Question: What are the imaging findings?
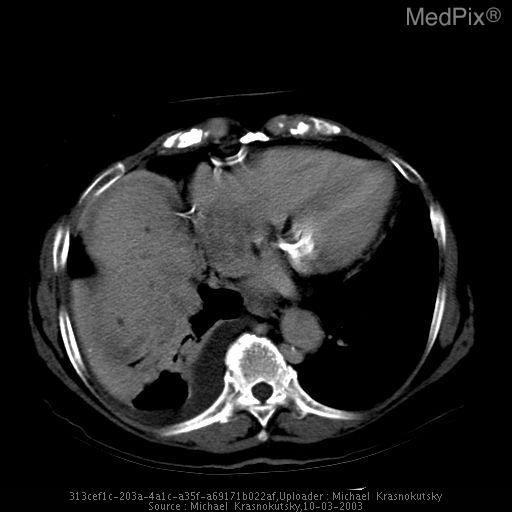
Answer: The imaging shows There is a very large liver mass with heterogeneous enhacement that extends into hepatic veins, inferior vena cava and into the right atrium. Hypodense mass in the right atrium representing extension of the hepatocellular carcinoma.